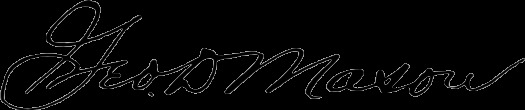
Signature of: george d mason